Question: What are the imaging findings?
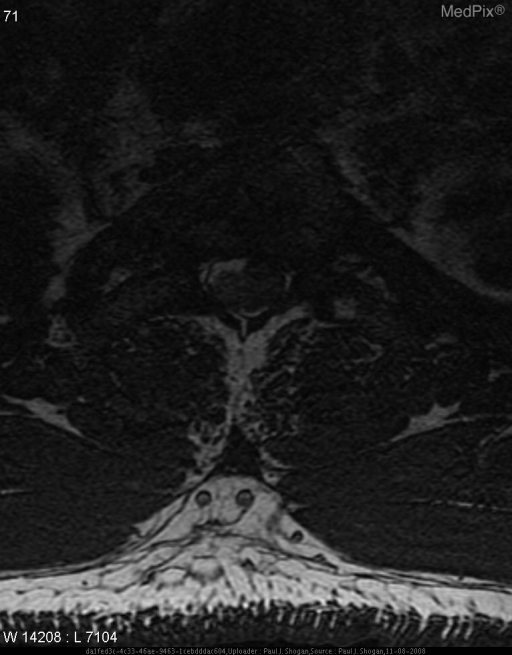
Answer: The imaging shows An intradural extramedullary mass is seen at the T2 level measuring 1.2 cm AP x 1.1 cm transverse x 1.7 cm craniocaudad. This mass causes mild compression and leftward shift of the spinal cord. Subtle hyperintense T2 signal abnormality is noted within the mass, and uniformly enhances following gadolinium DTPA. There is a no dural tail. The spinal cord is normal in signal. No neural foraminal extension is seen. An intradural extramedullary mass is seen at the T2 level measuring 1.2 cm AP x 1.1 cm transverse x 1.7 cm craniocaudad. This mass causes mild compression and leftward shift of the spinal cord. Subtle hyperintense T2 signal abnormality is noted within the mass, and uniformly enhances following gadolinium DTPA. There is a no dural tail. The spinal cord is normal in signal. No neural foraminal extension is seen..